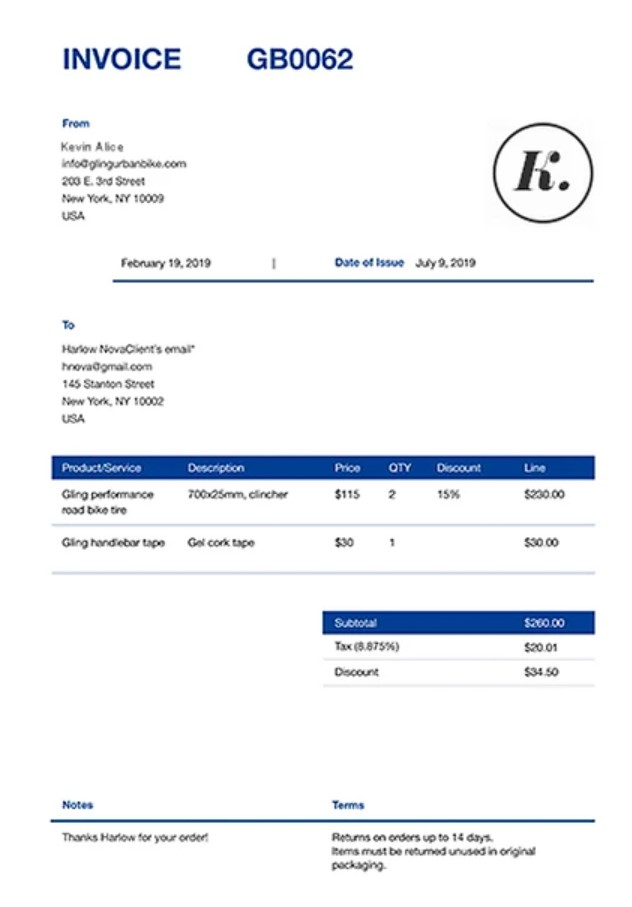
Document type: Invoice